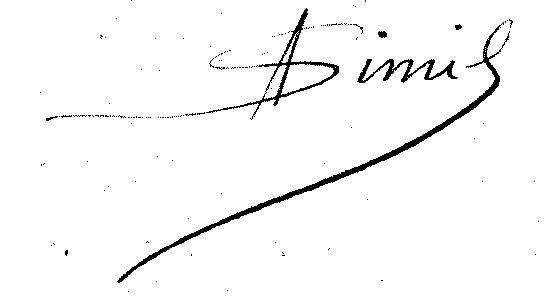
Signature of: alphonse simil